Question: How is the history relevant to the case?
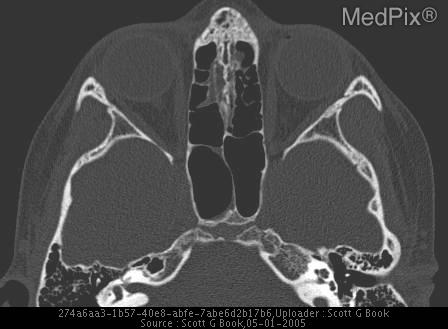
Answer: The patient's history of 13 year old with chronic sinusitis, worse for last 3 weeks. is key in understanding the case.